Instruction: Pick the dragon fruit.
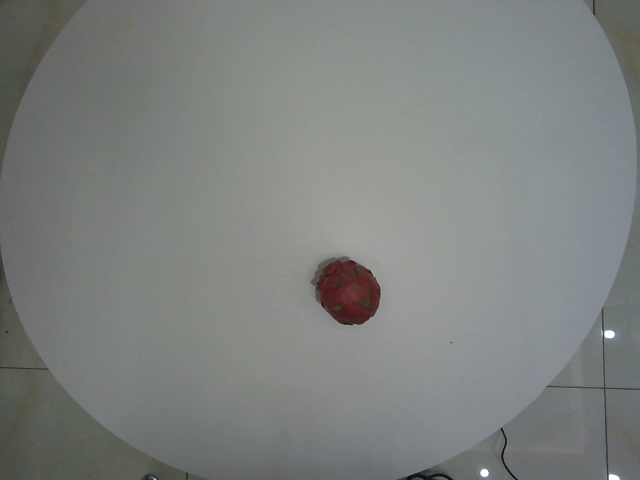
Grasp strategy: vertical